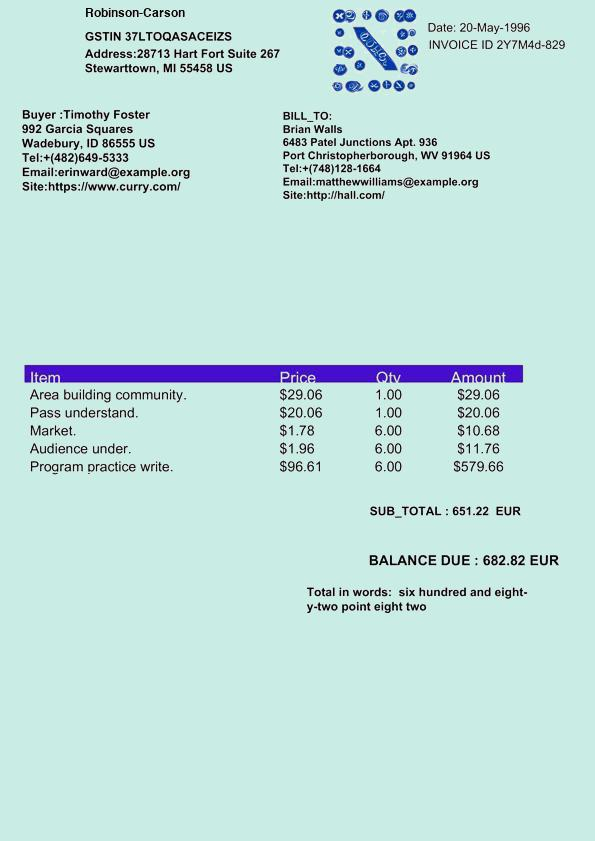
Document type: Invoice